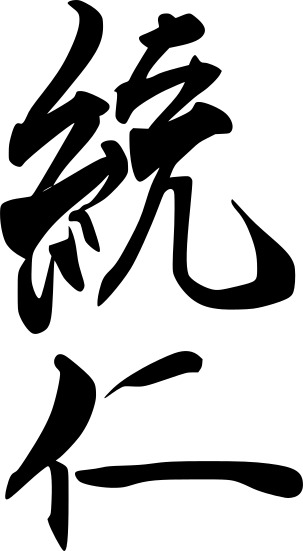
Signature of: emperor kōmei